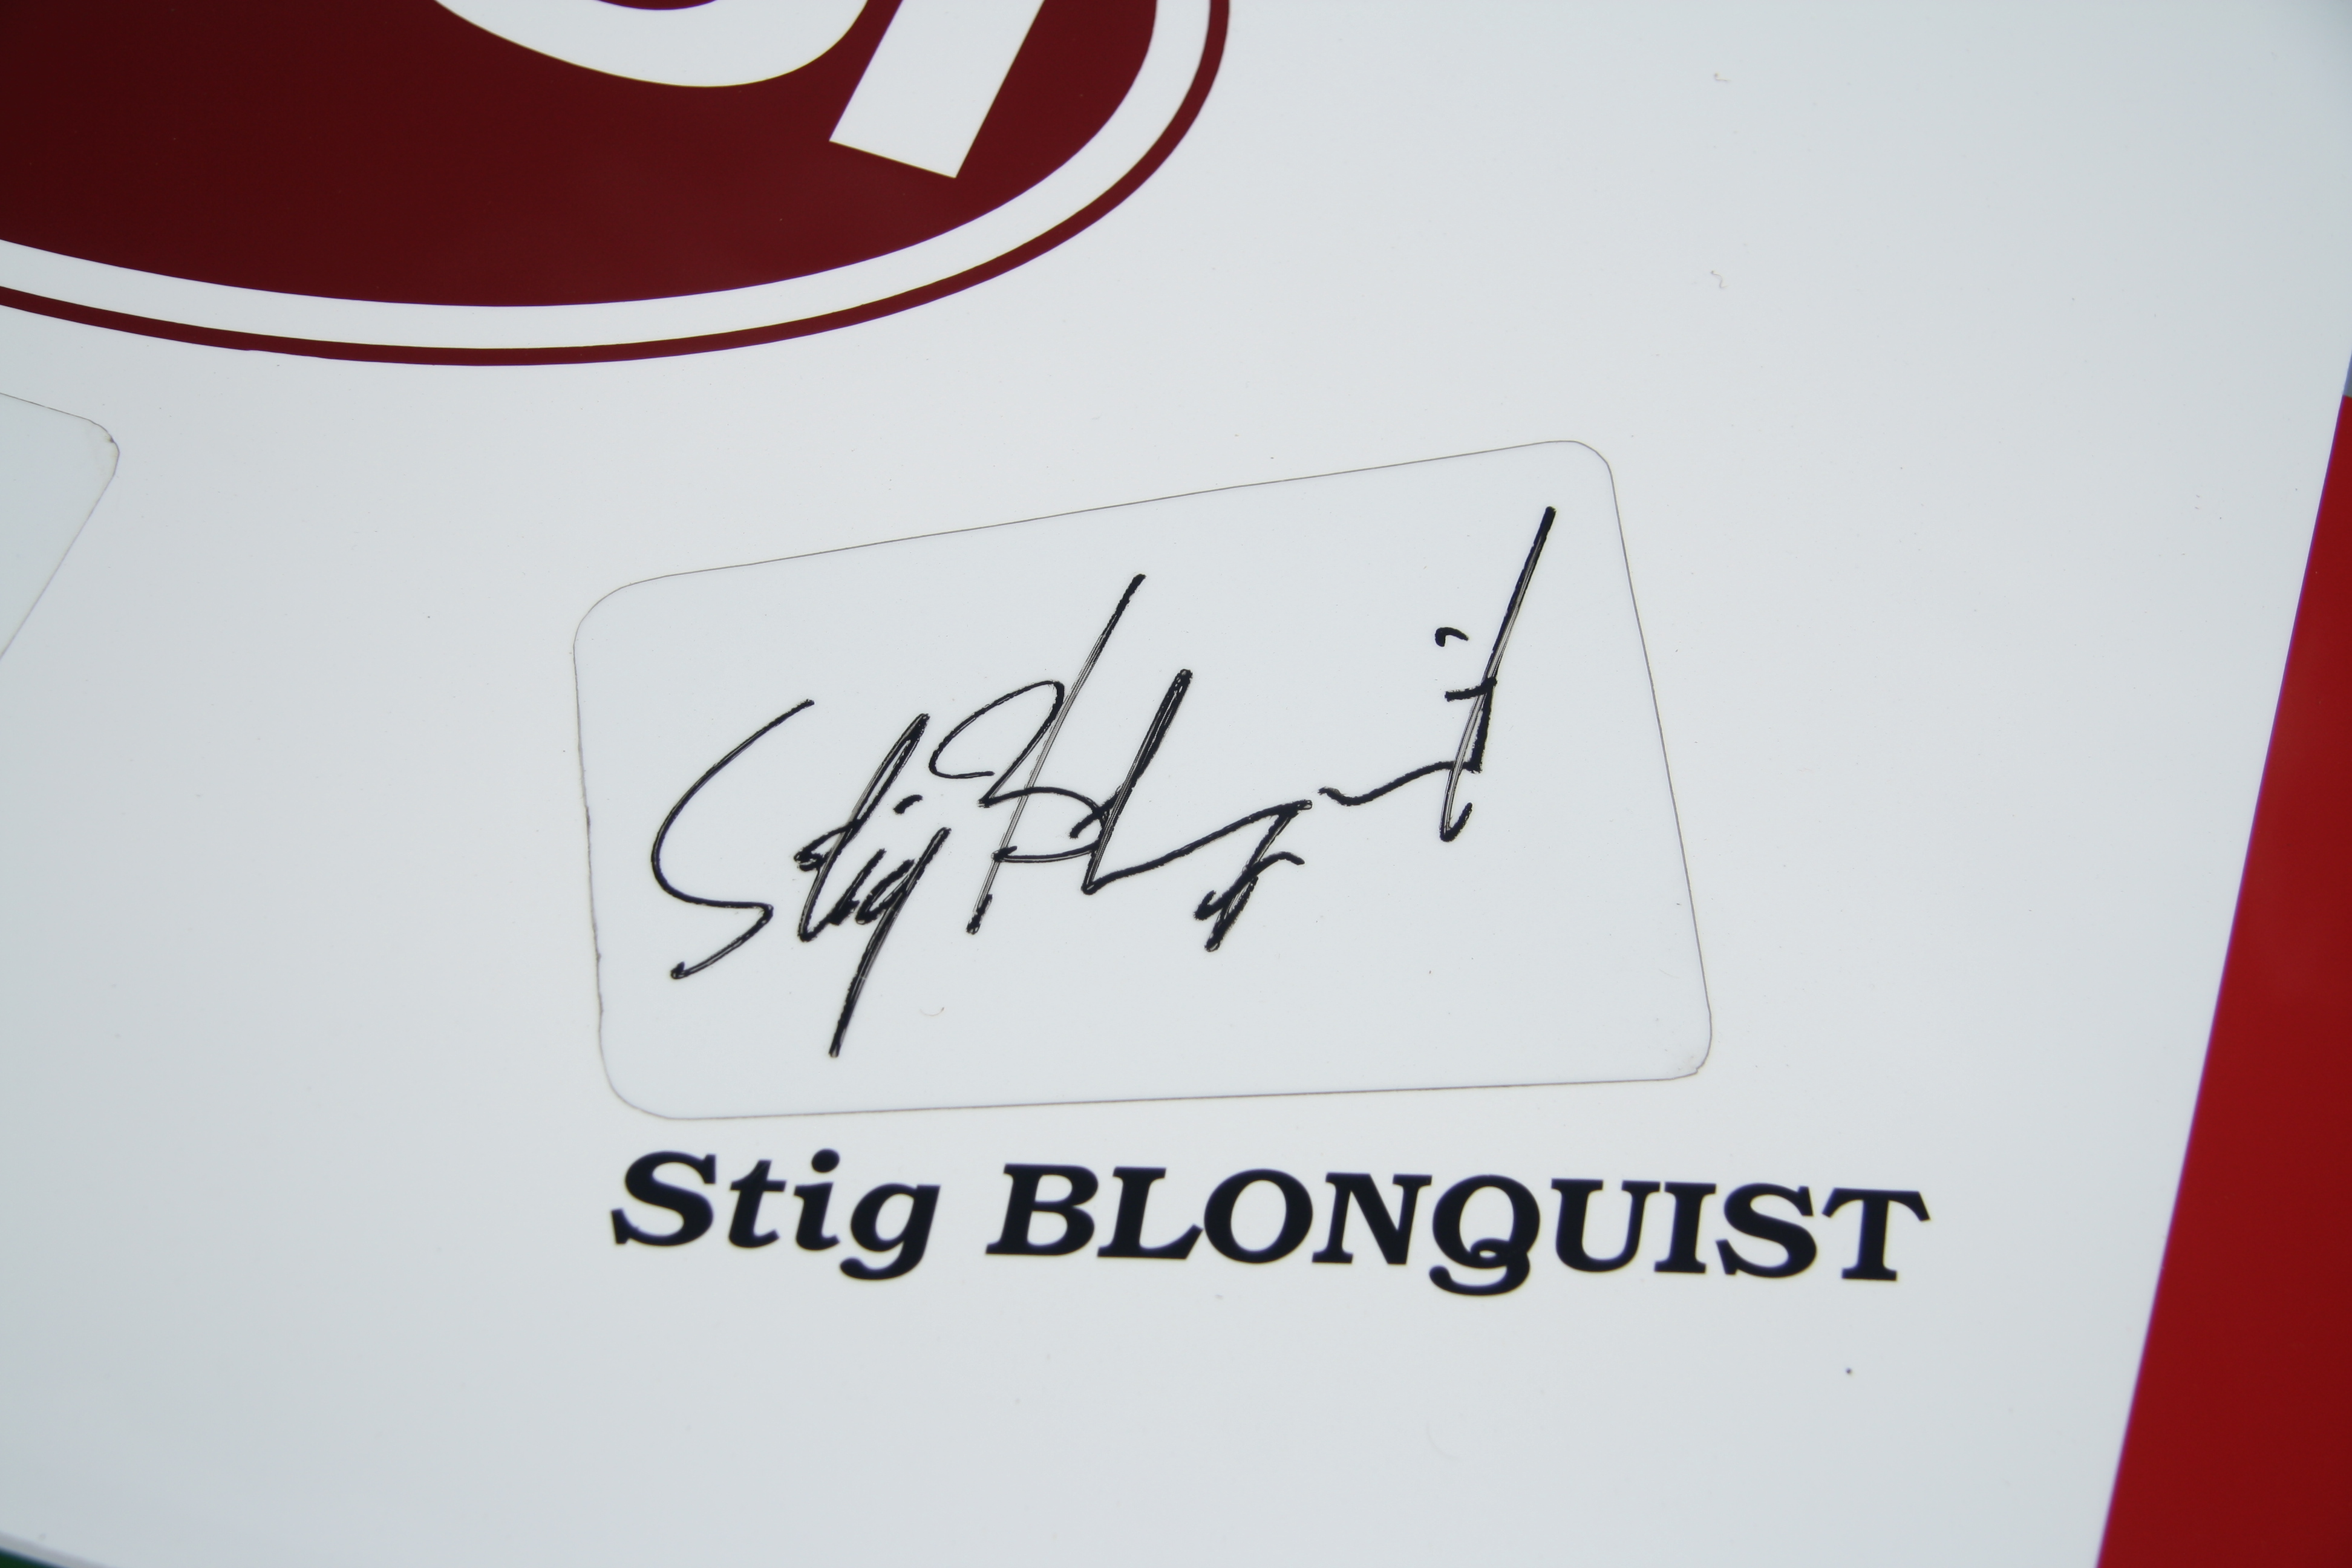
Signature of: stig blomqvist